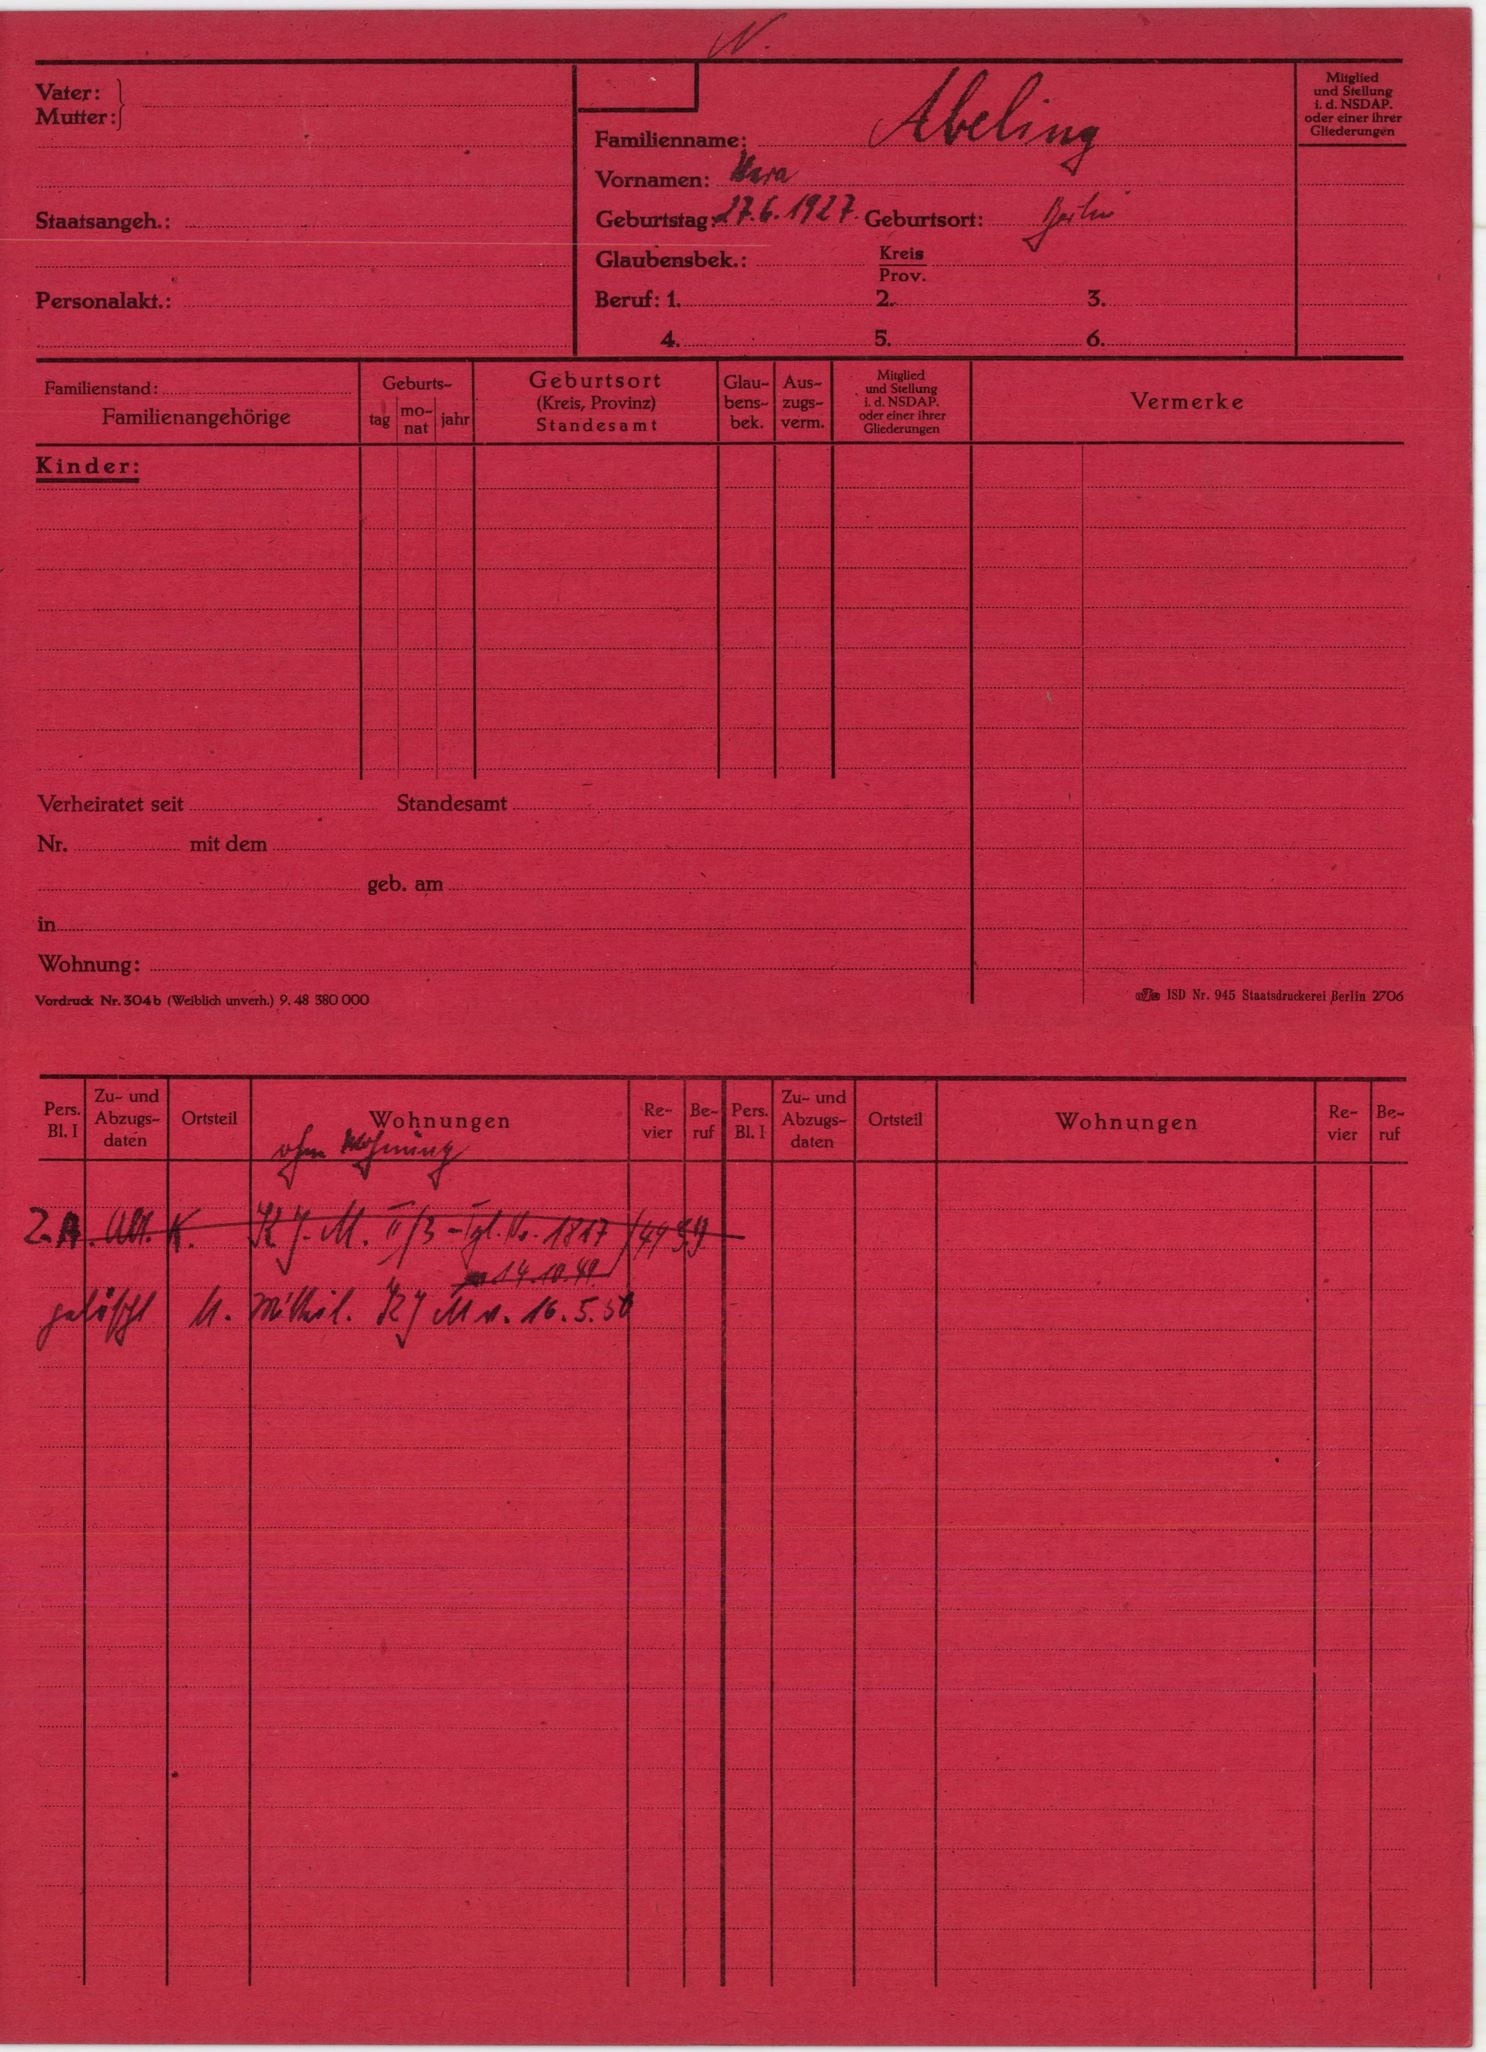
Abeling